Question: What was observed in the imaging?
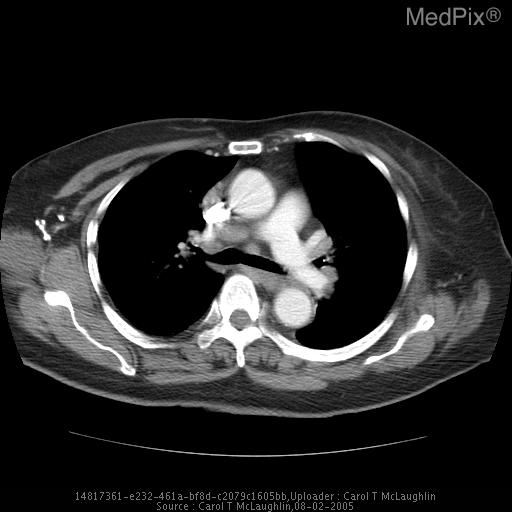
Answer: The imaging shows Bulky mediastinal and hilar lymphadenopathy including the pre-vascular space, AP window, and pretracheal, subcarinal, and bilateral perihilar regions. Pre-vascular, AP window, pretracheal, subcarinal, and bilateral perihilar lymph nodes..